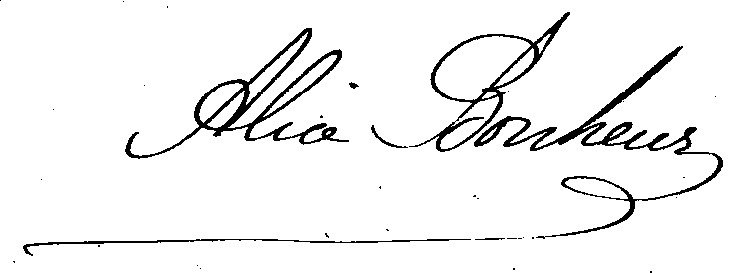
Signature of: alice bonheur